Question: Can you provide the account number mentioned in the document?
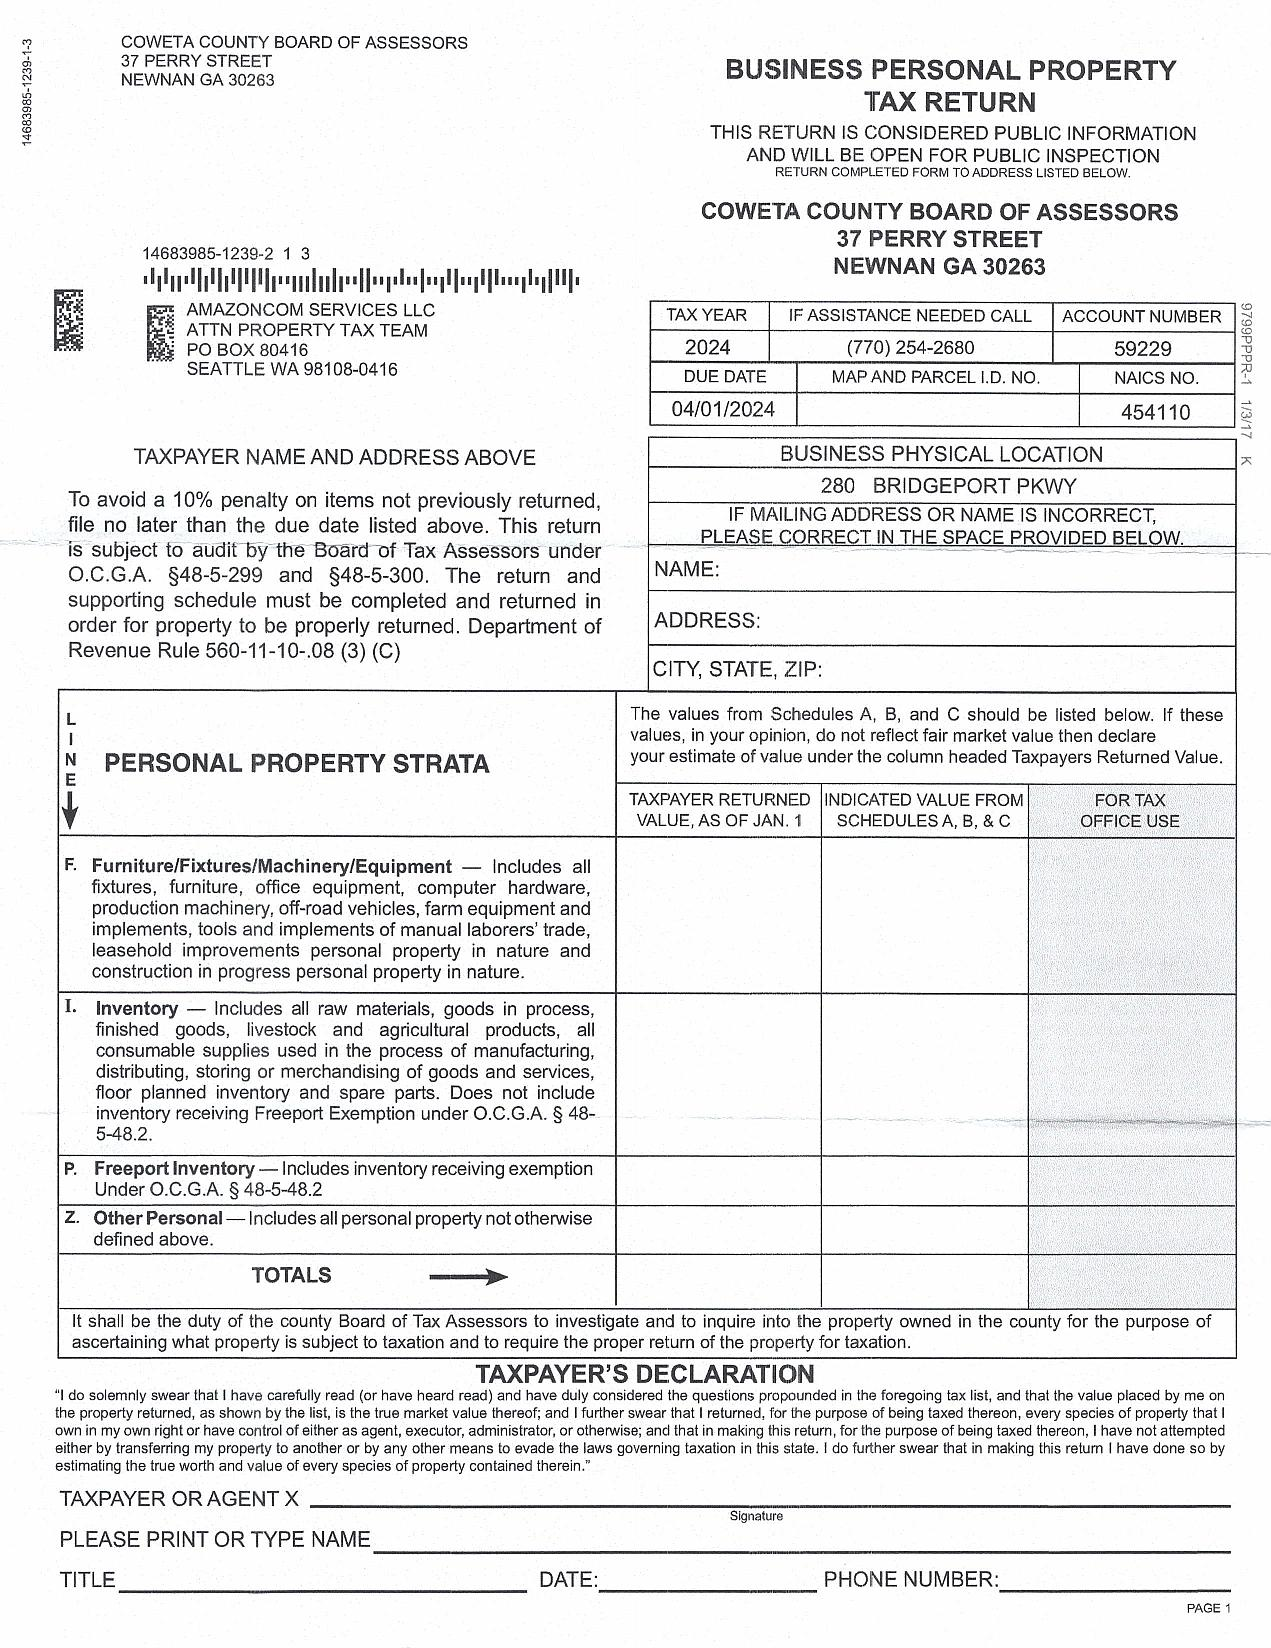
Answer: "59229"